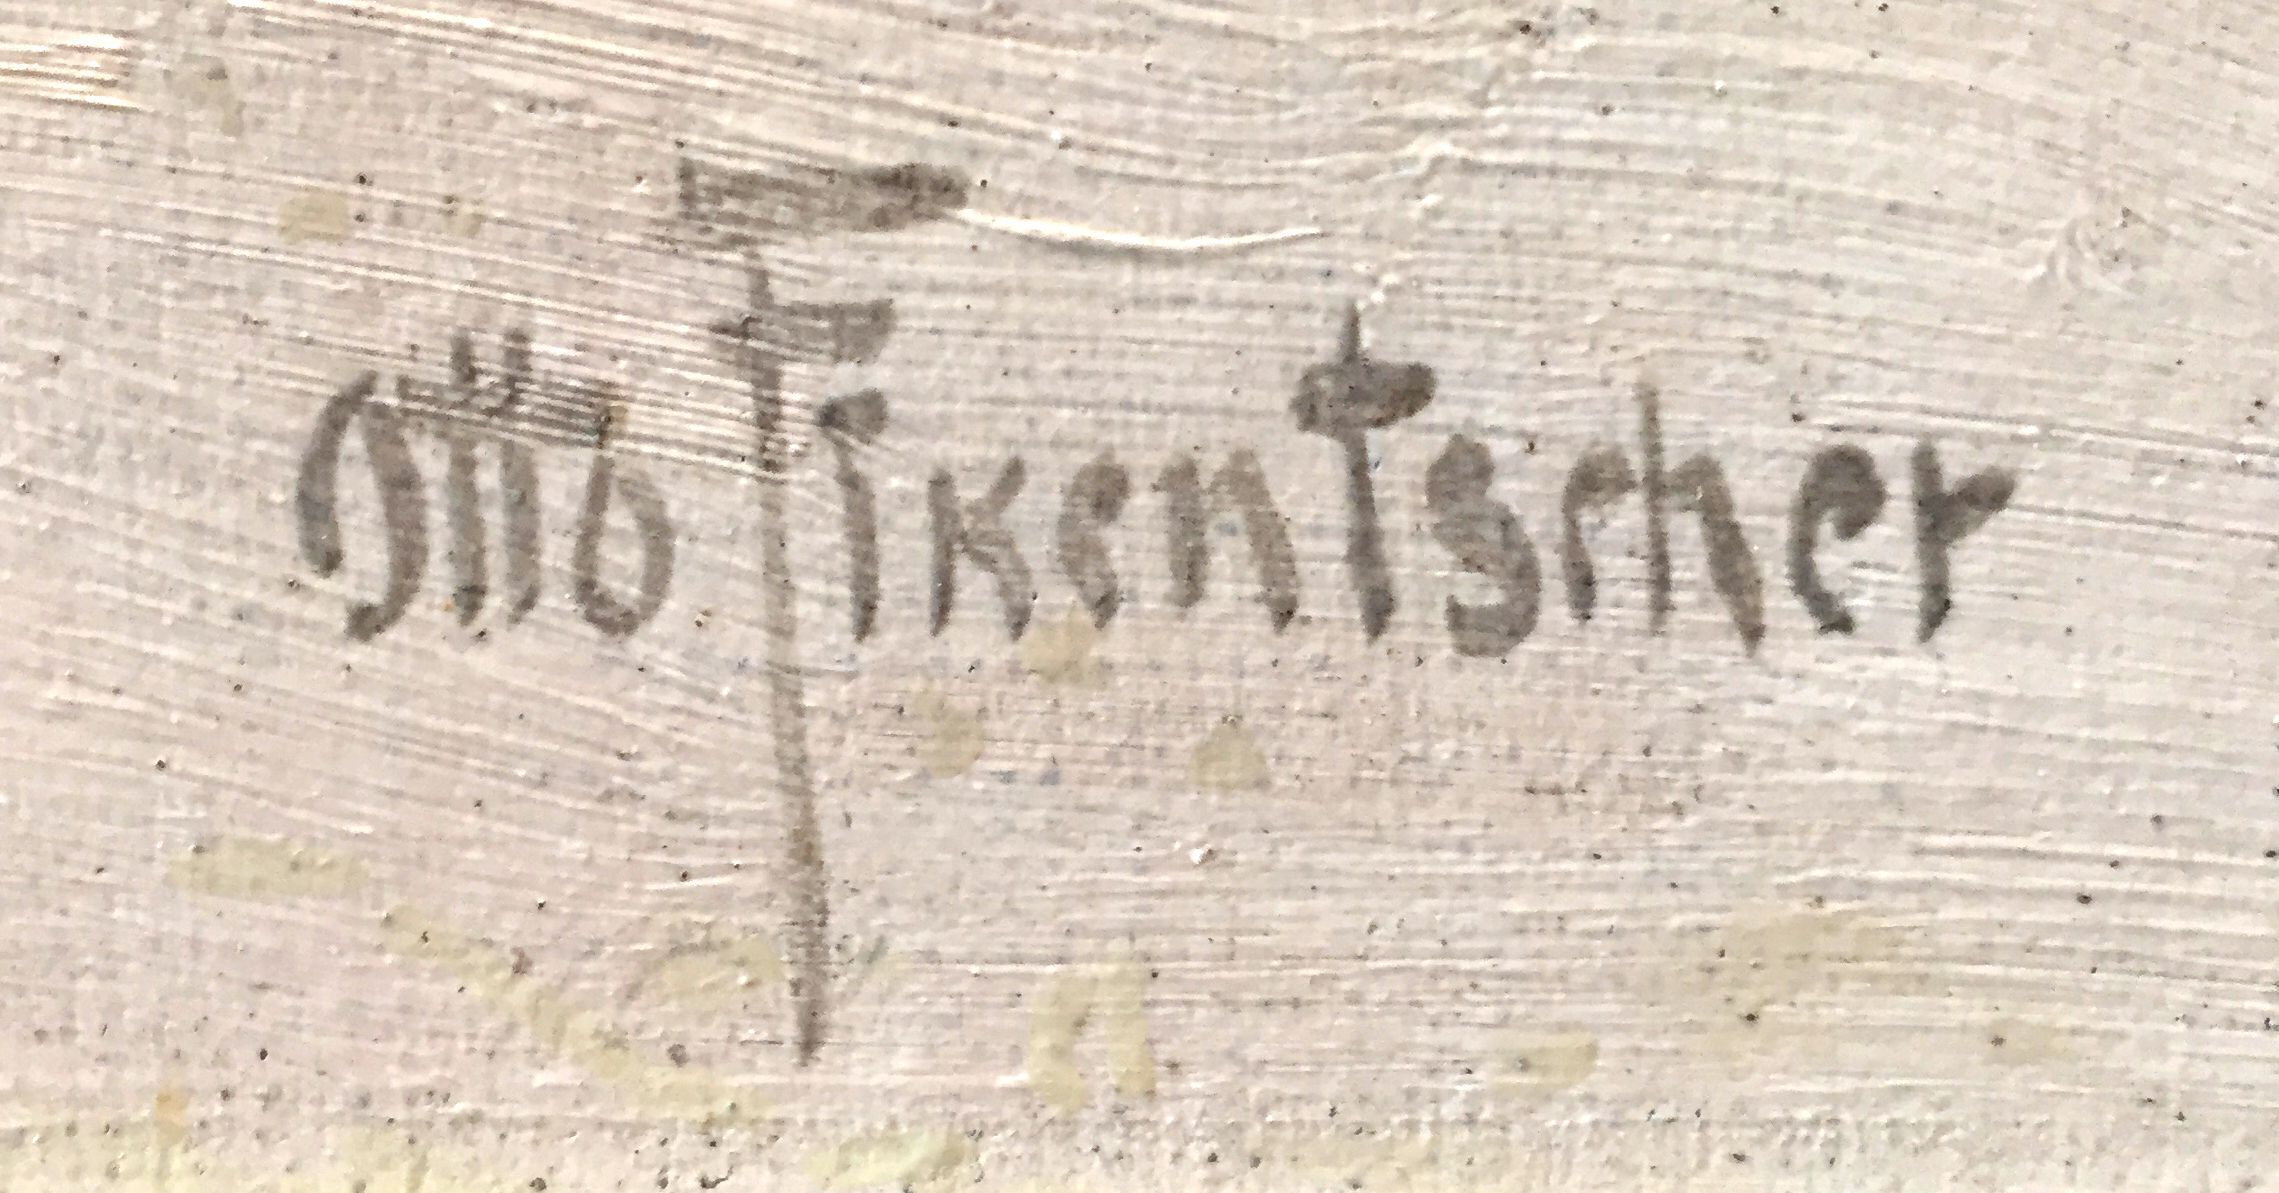
Signature of: otto fikentscher